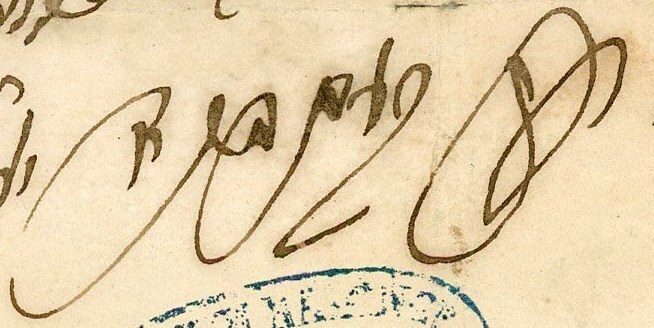
Signature of: jacob simchah rehfisch